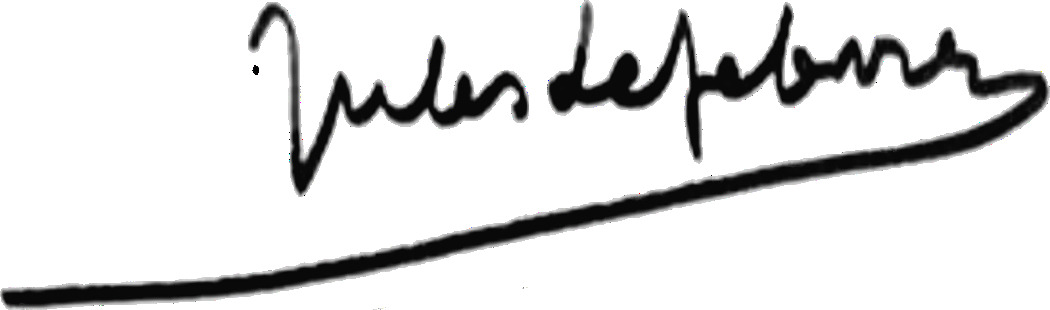
Signature of: jules lefebvre